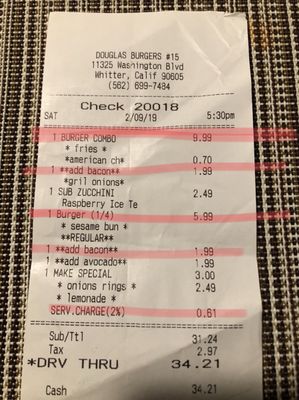
gt_parse: date: 2/09/19
criticals: name: DRV THRU
price: 34.21
store: DOUGLAS BURGERS
tell: (562) 899-7484